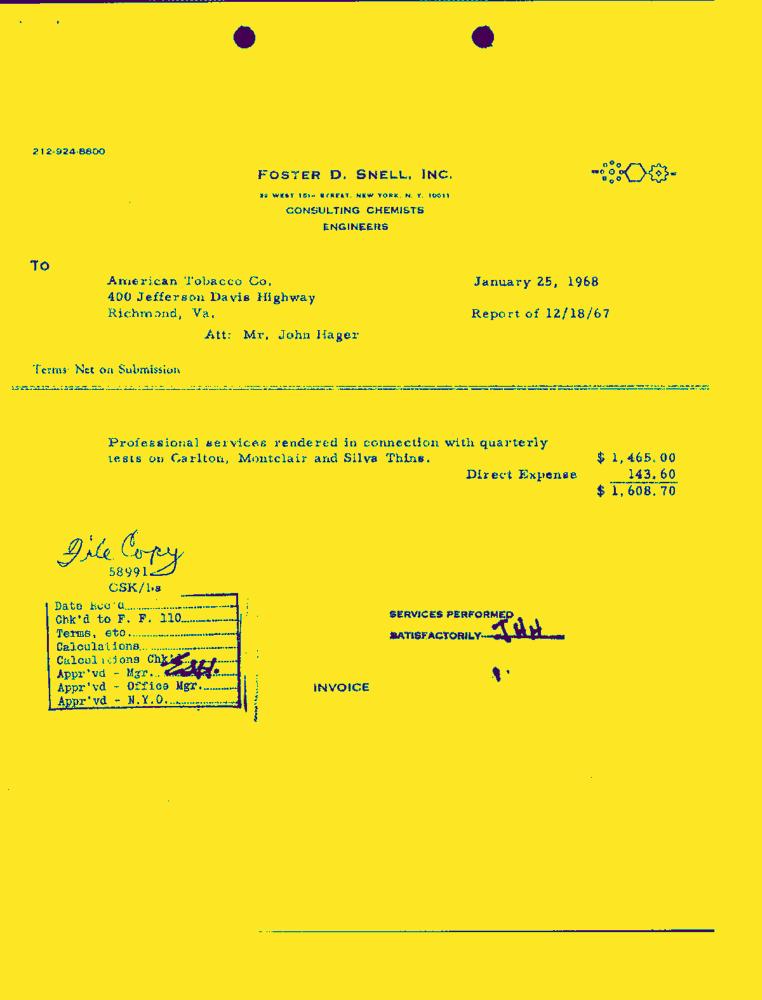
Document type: Invoice-Doc